Question: What is the total amount of taxes owed as per the document?
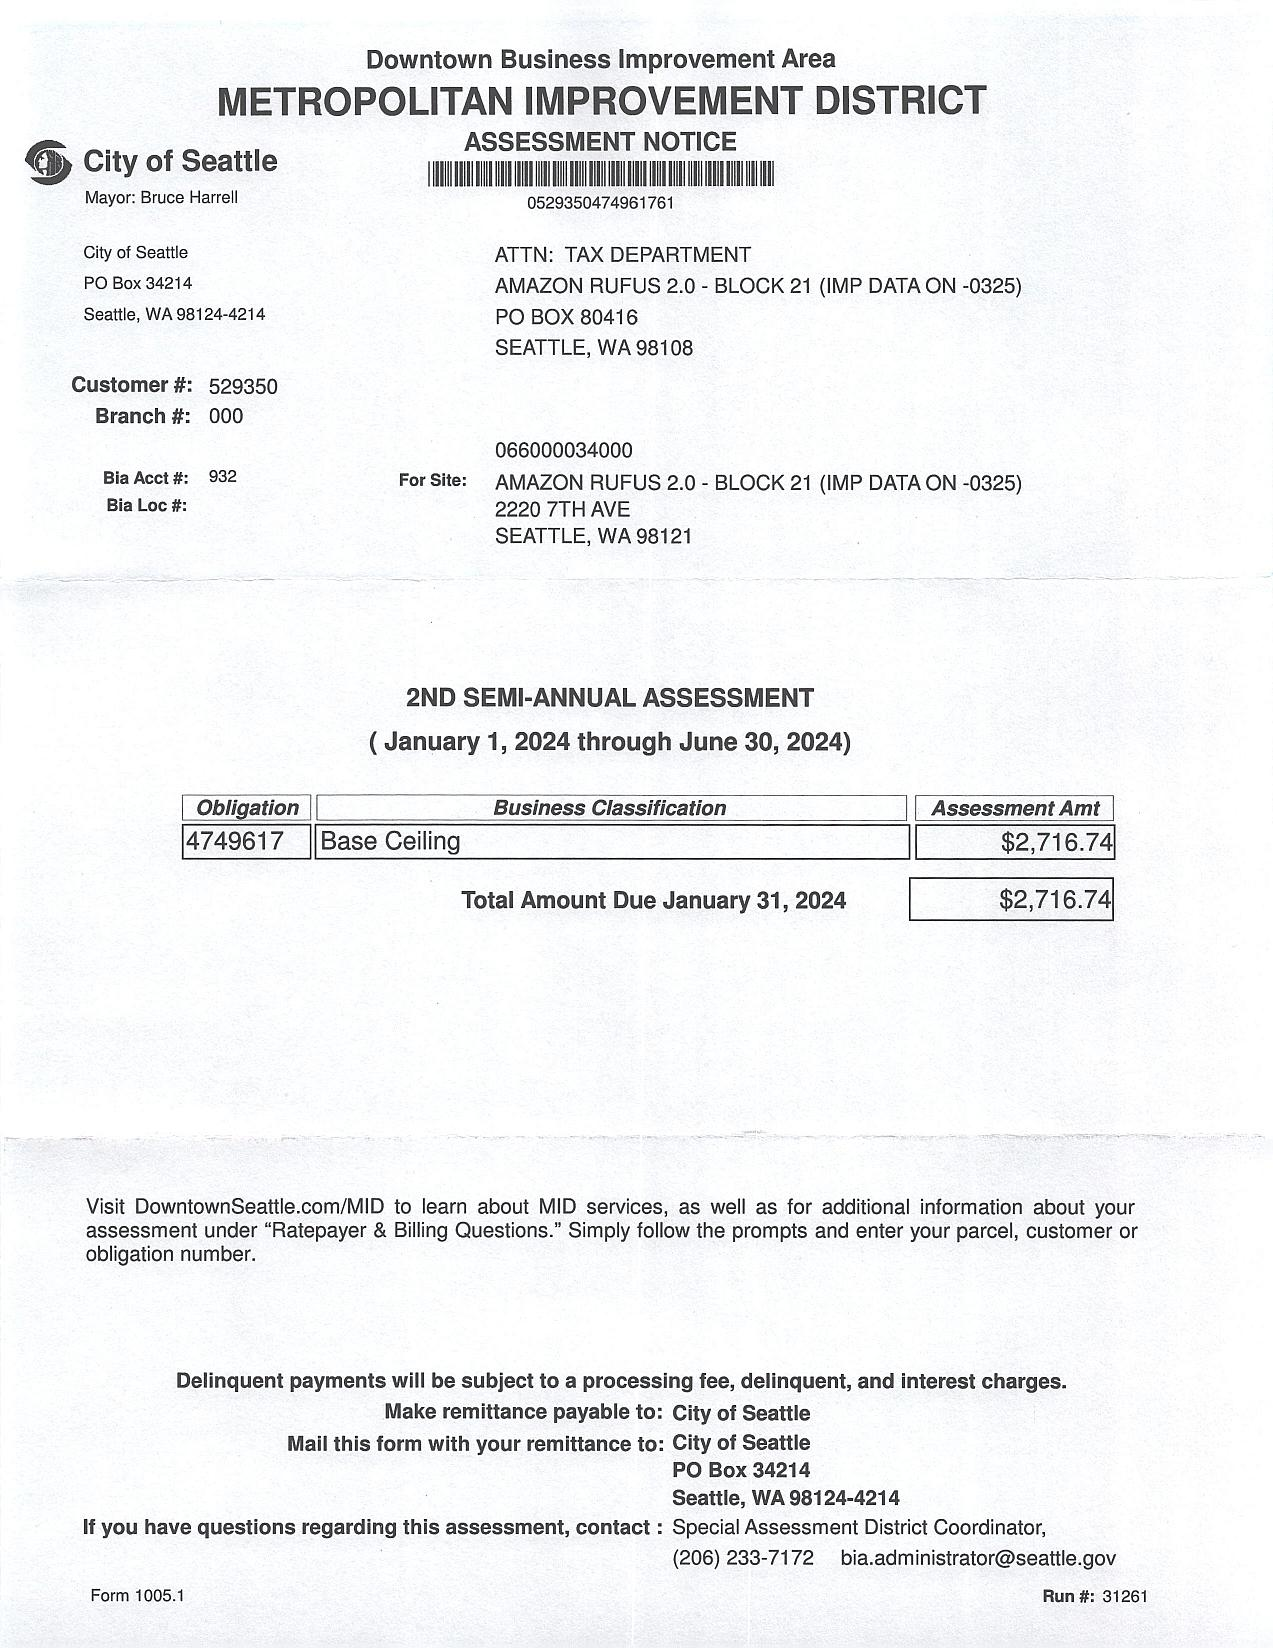
Answer: "$2,716.74 "